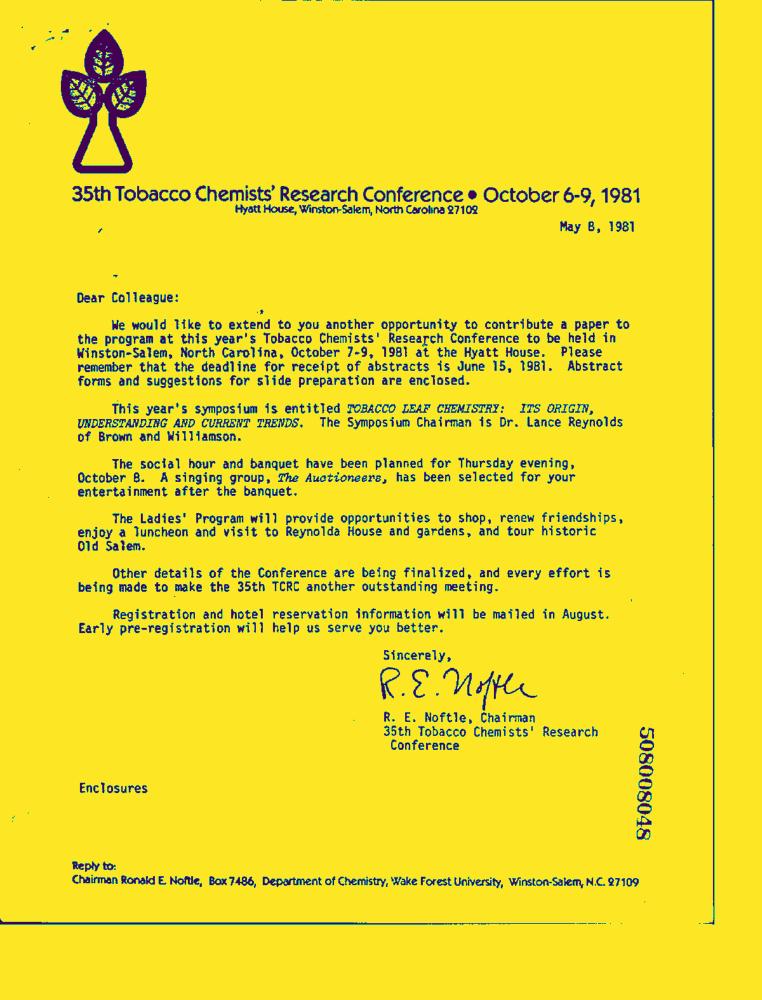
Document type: Letter-Doc